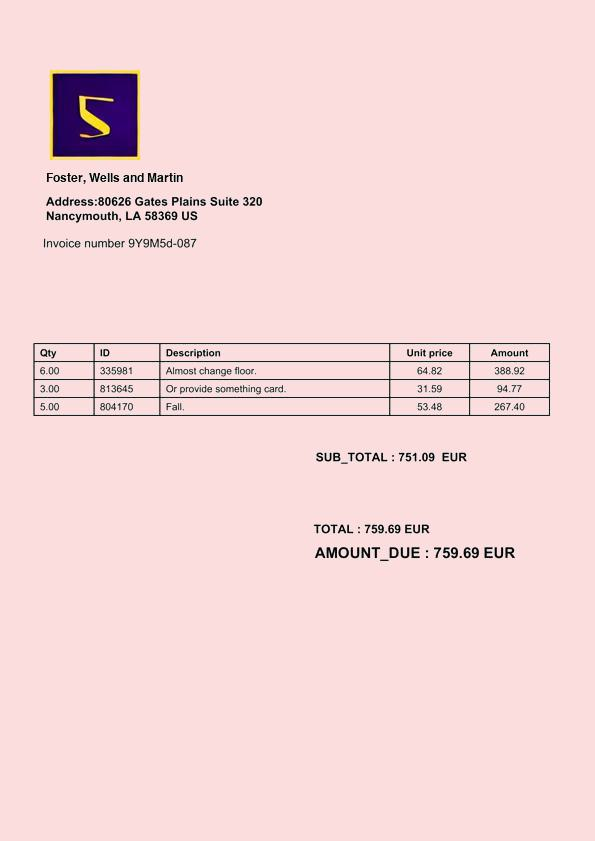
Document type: Invoice